Question: What appears to be the issue?
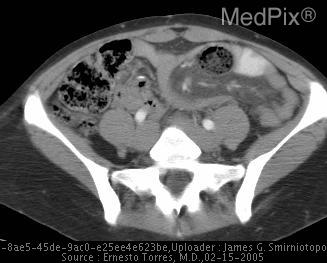
Answer: The findings suggest Early studies demonstrate an internal transmesenteric small bowel hernia without volvulus or ischemia.

Recent study demonstrate the "whirl" sign - indicating twisting of the bowel and, hence, volvulus.  No evidence of intestinal ischemia or necrosis on CT (no submucosal enhancement, bowel wall thickening, free fluid or pneumatosis intestinalis).. Internal hernia. The patient might have a history of 27 y/o woman with sudden onset of periumbilical abdominal pain relieved only by "bending forward".  Previous surgery -  gastric bypass 2 years ago..